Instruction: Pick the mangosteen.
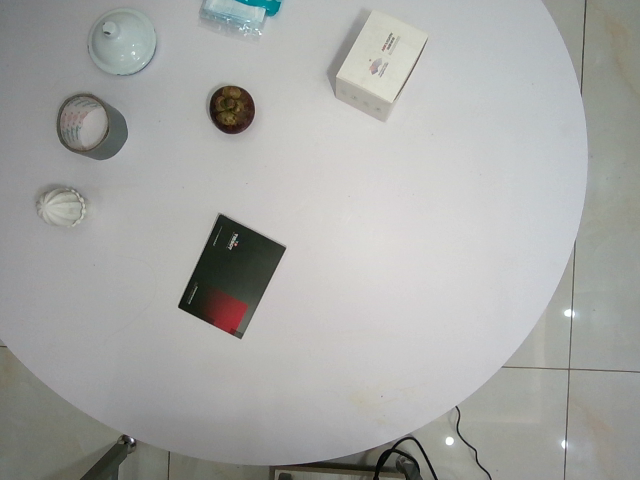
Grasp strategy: vertical